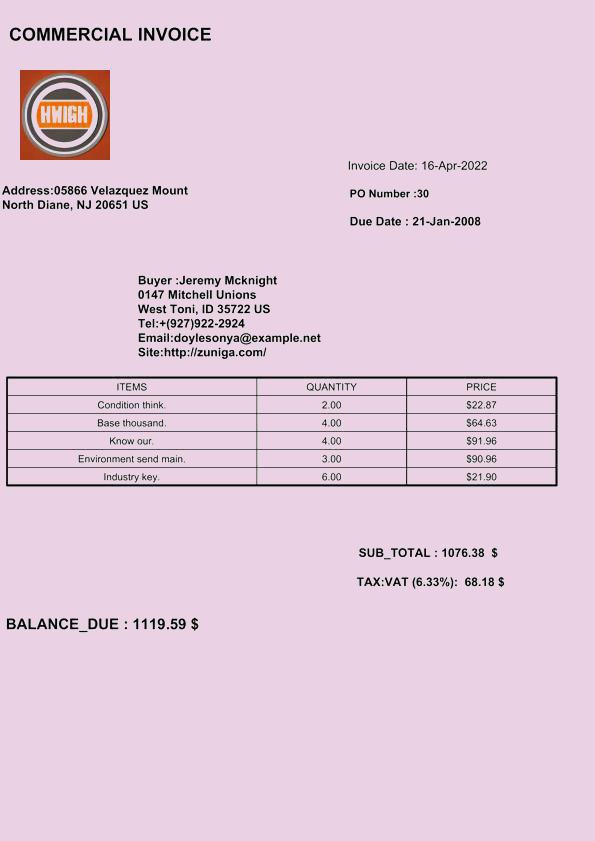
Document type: Invoice